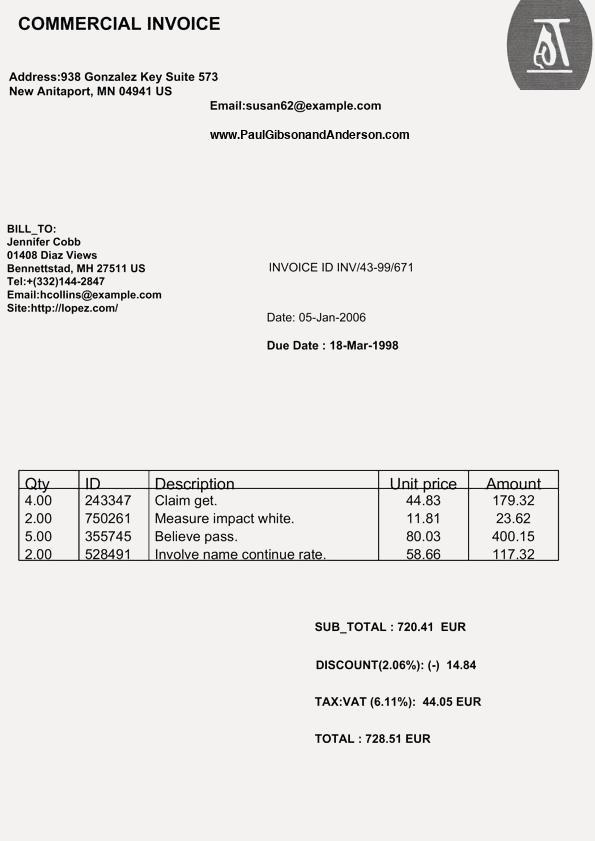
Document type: Invoice